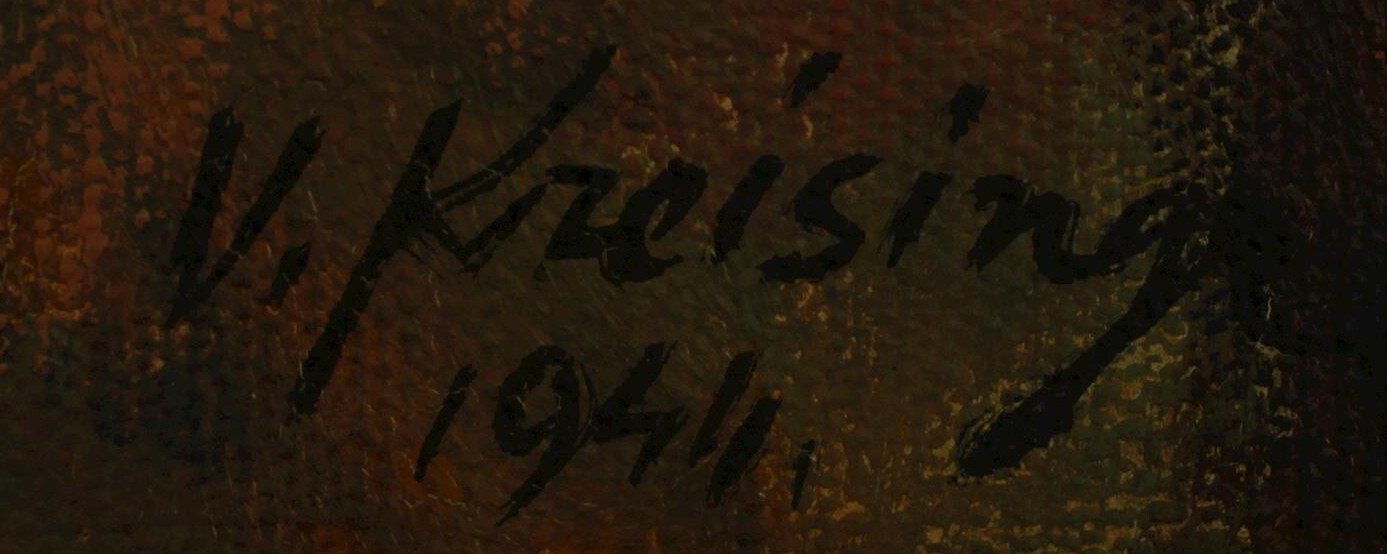
Signature of: václav kreisinger